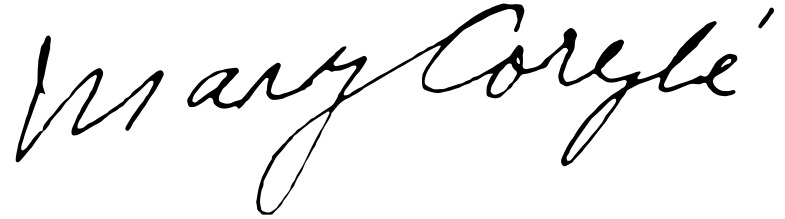
Signature of: mary corylé